Question: What is the potential diagnosis?
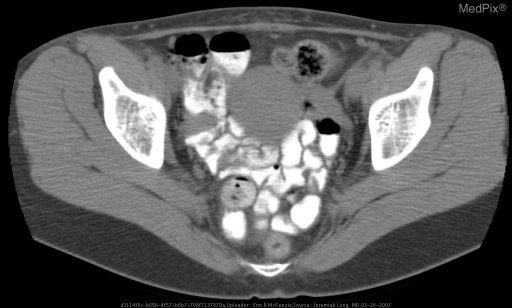
Answer: The possible diagnosis includes • Meckel's Diverticulum
• Duplication Cyst
• Appendicitis.